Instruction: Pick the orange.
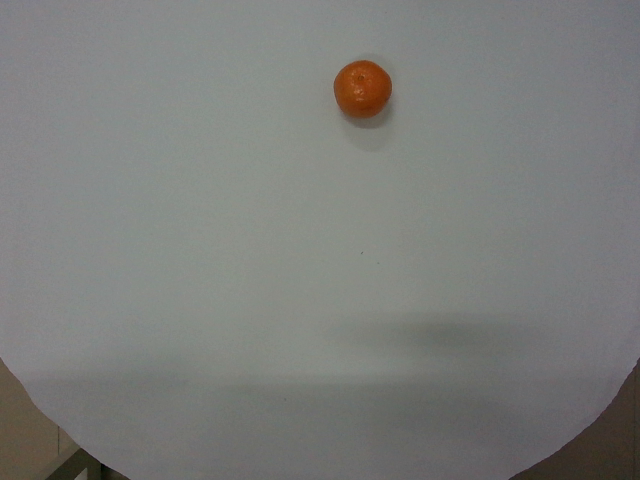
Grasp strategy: vertical